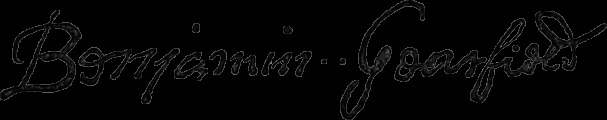
Signature of: benjamin garfield